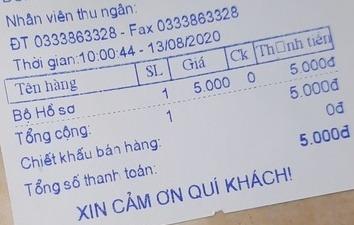
Nhân viên thu ngân:
ĐT 0333863328 - Fax 0333863328
Thời gian:10:00:44 - 13/08/2020

<table>
  <tr>
    <th>Tên hàng</th>
    <th>SL</th>
    <th>Giá</th>
    <th>Ck</th>
    <th>Thành tiền</th>
  </tr>
  <tr>
    <td>Bộ Hồ sơ</td>
    <td>1</td>
    <td>5.000</td>
    <td>0</td>
    <td>5.000đ</td>
  </tr>
</table>

Tổng cộng: 1 5.000đ 0đ
Chiết khấu bán hàng: 5.000đ
Tổng số thanh toán:

XIN CẢM ƠN QUÍ KHÁCH!